Question: What is the potential diagnosis?
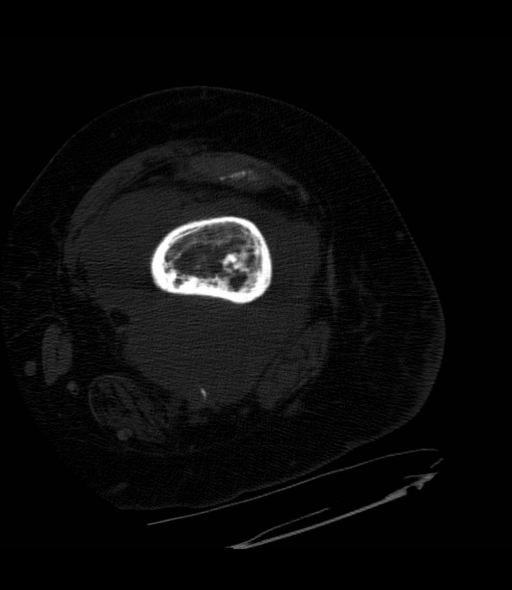
Answer: The possible diagnosis includes Acute on chronic osteomyelitis
Post-traumatic  changes with deformity after trauma.